Question: How is the history relevant to the case?
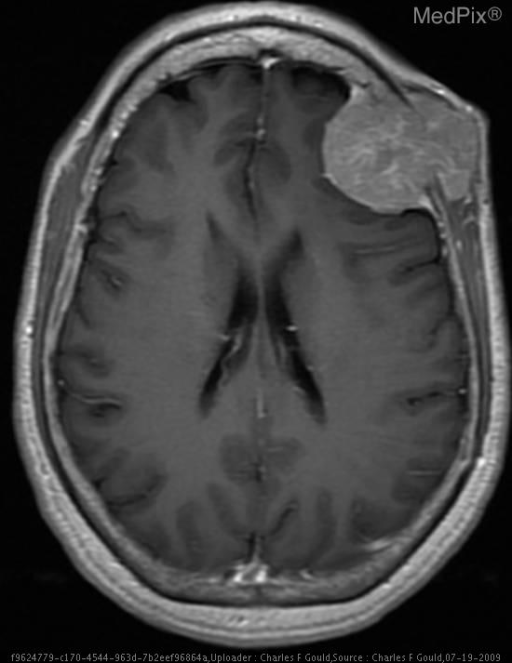
Answer: The patient's history of 61 y.o. woman with a "lump" on left side of head. is key in understanding the case.